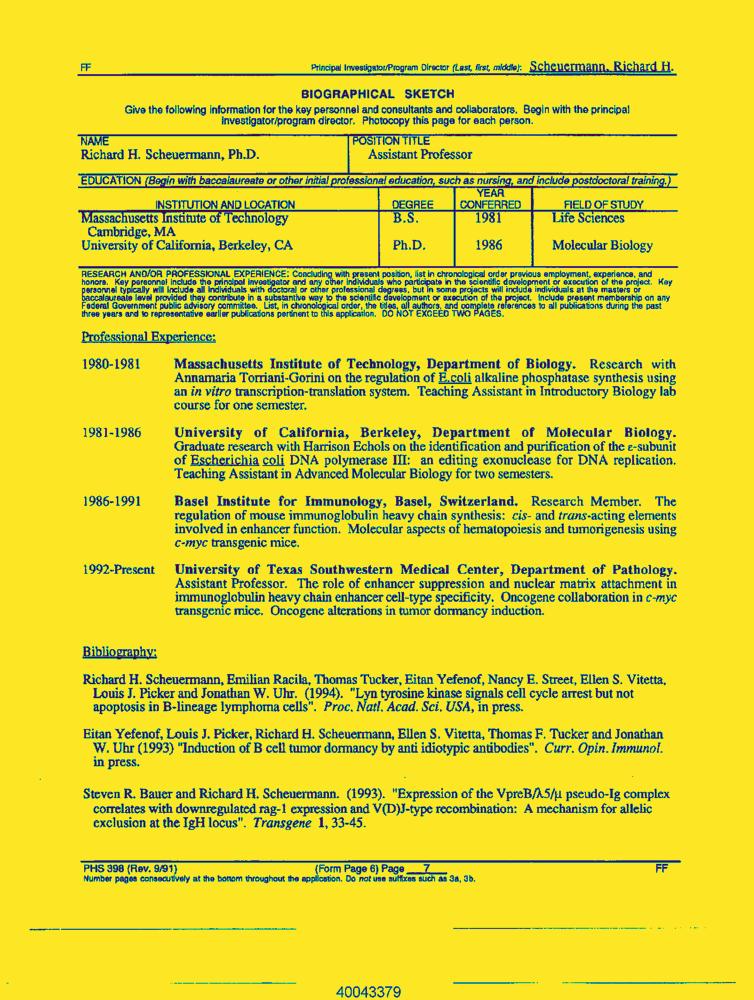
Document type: Resume-Doc